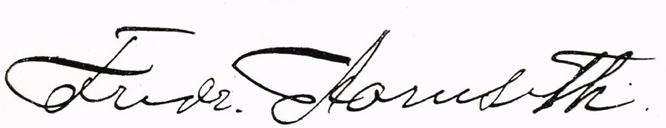
Signature of: fredrik aarnseth